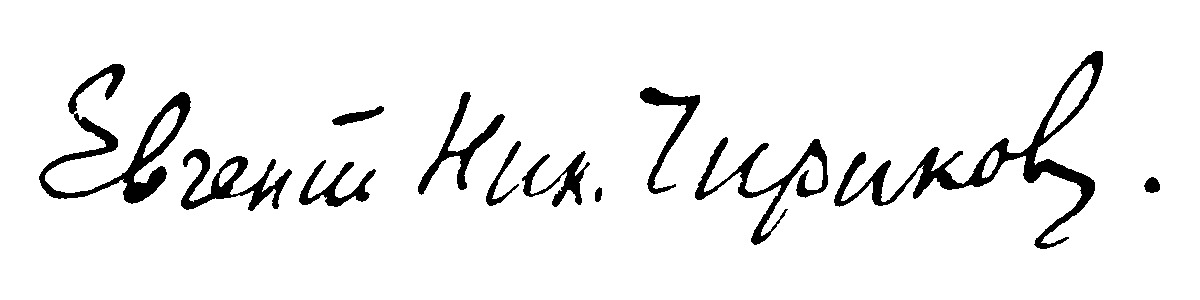
Signature of: evgeny chirikov